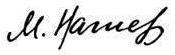
Signature of: murtuza naghıyev